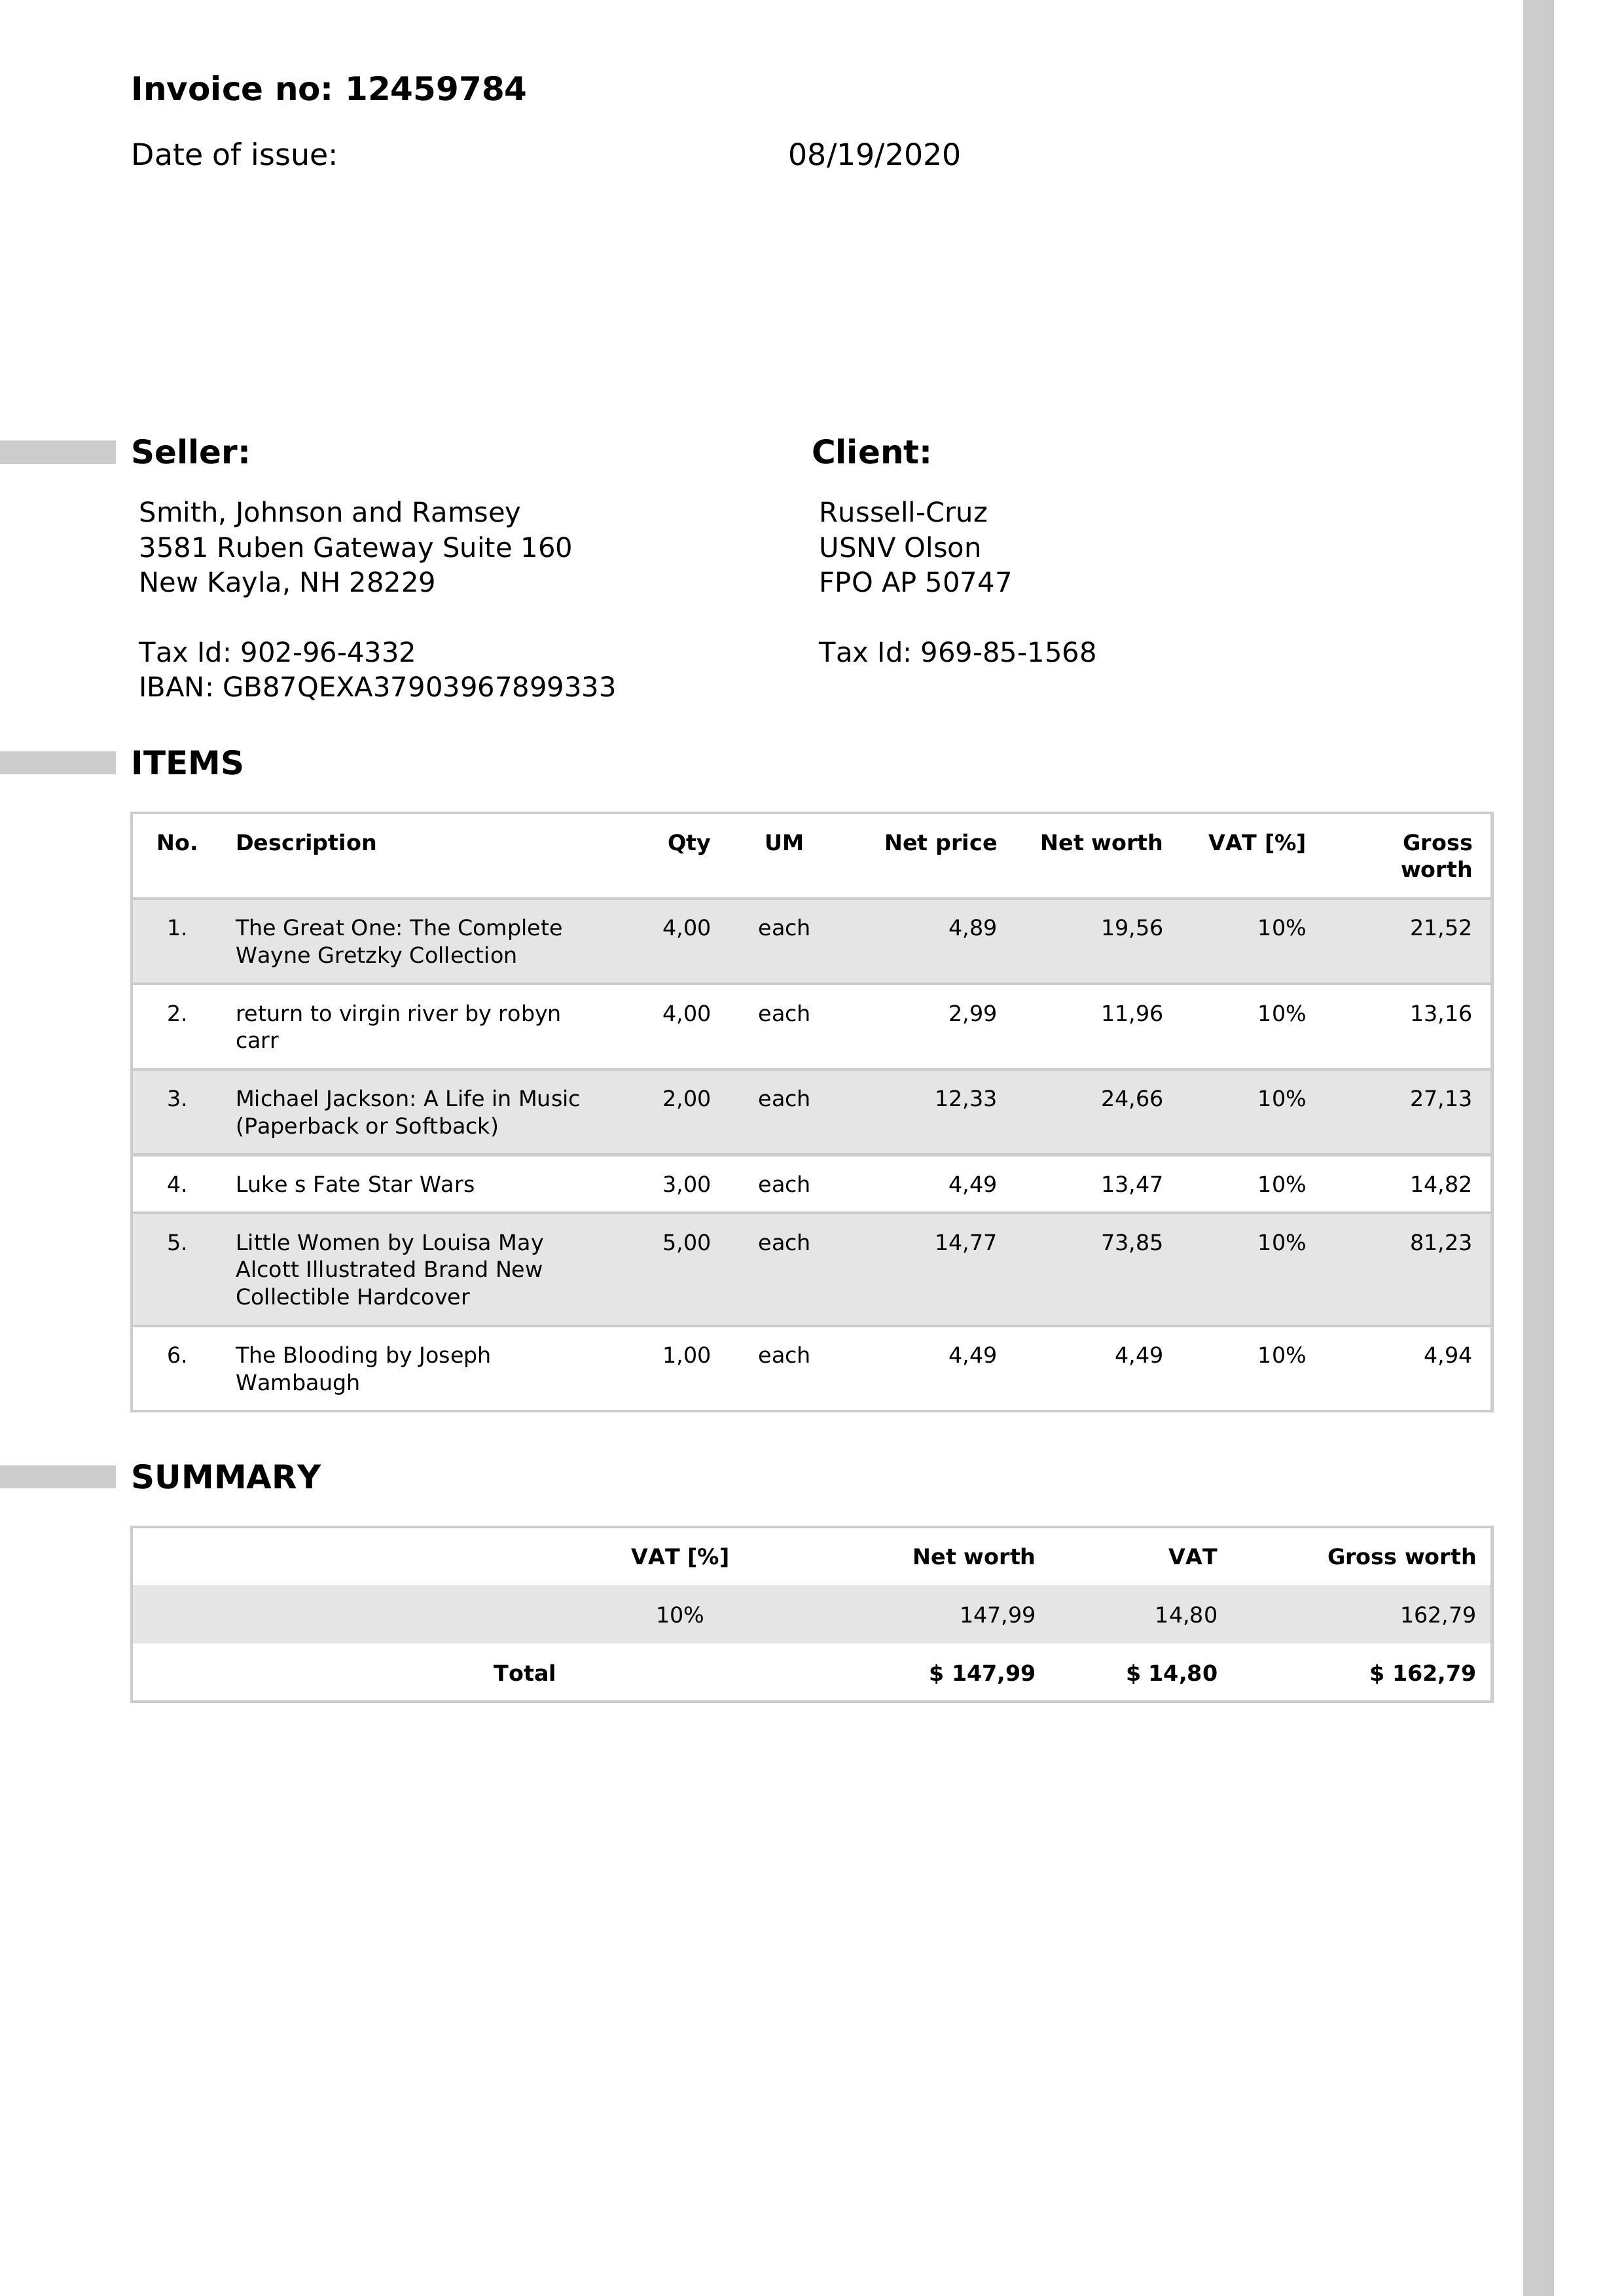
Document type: Invoice